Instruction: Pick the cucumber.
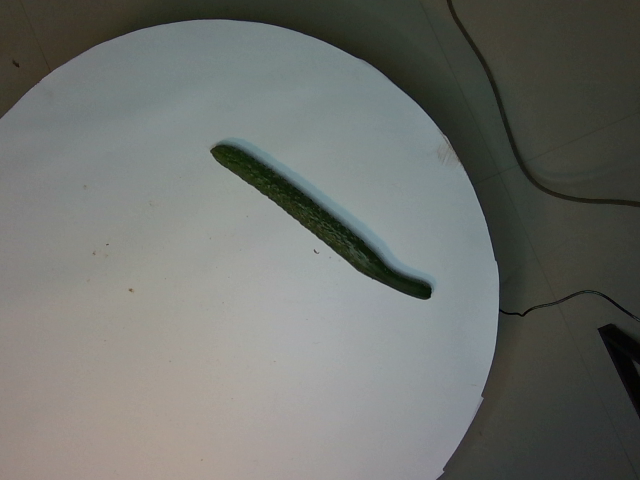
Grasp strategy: vertical